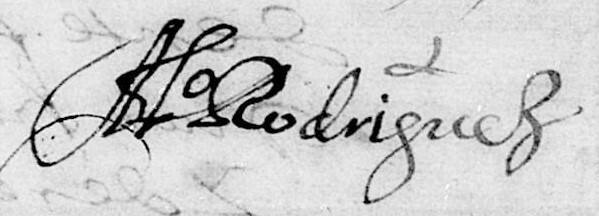
Signature of: alfonso rodríguez